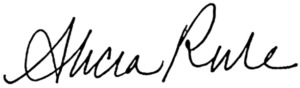
Signature of: alicia rule